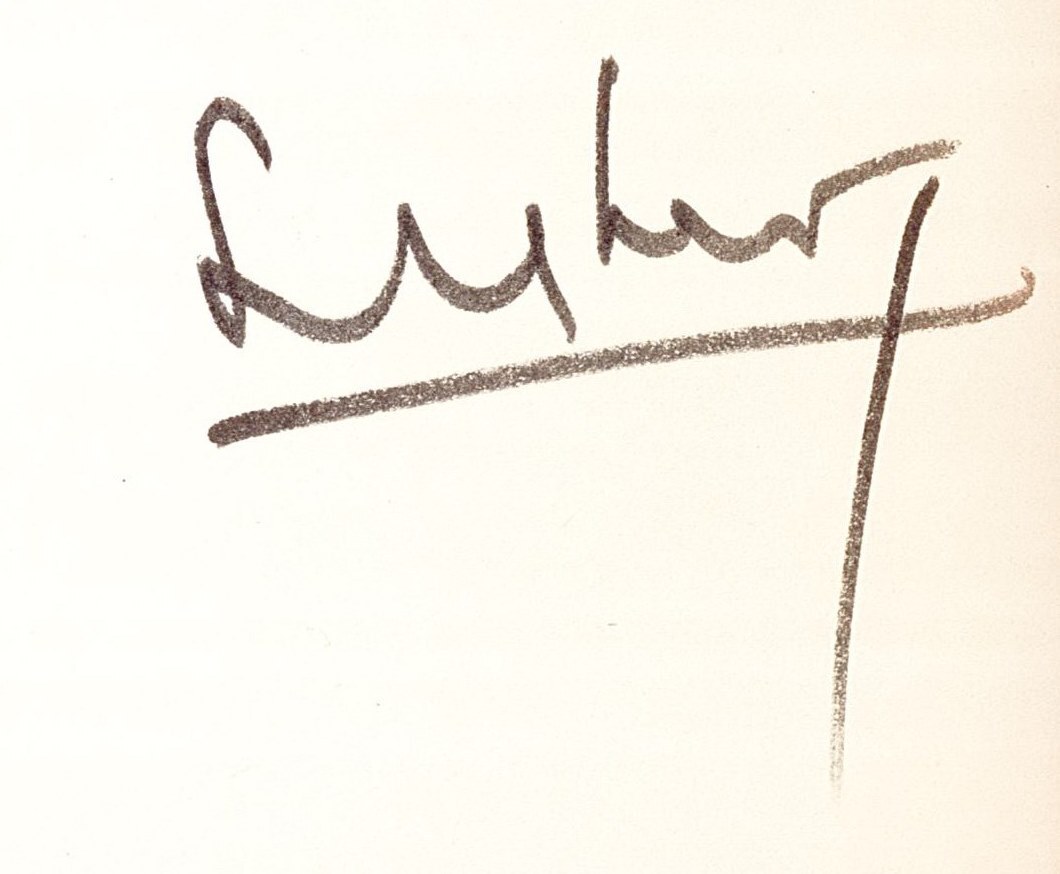
Signature of: pierre seghers